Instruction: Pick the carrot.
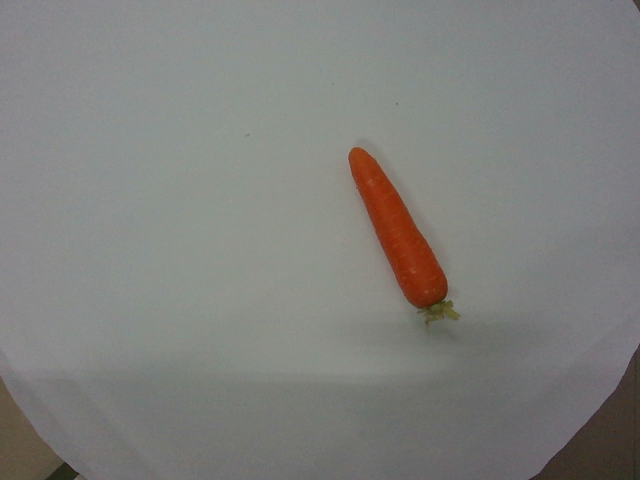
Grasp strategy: vertical